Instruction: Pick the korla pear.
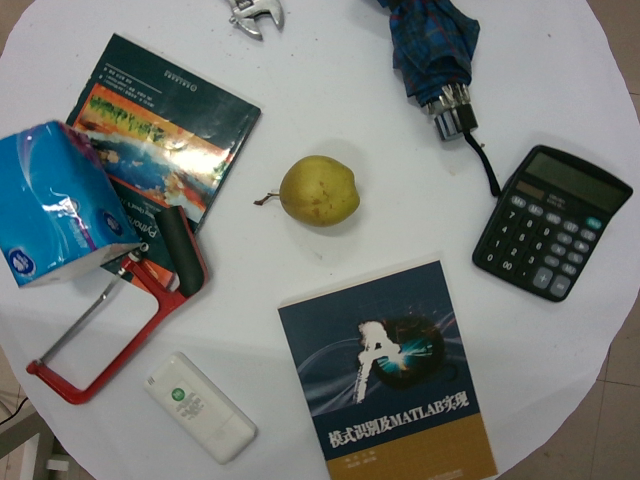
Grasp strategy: vertical